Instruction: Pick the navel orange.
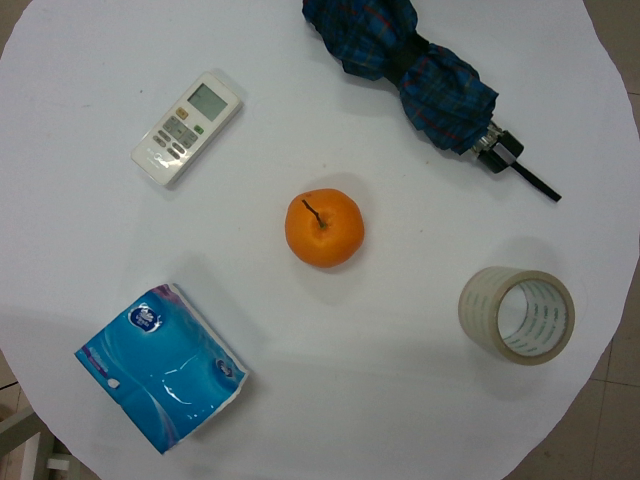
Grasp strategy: vertical